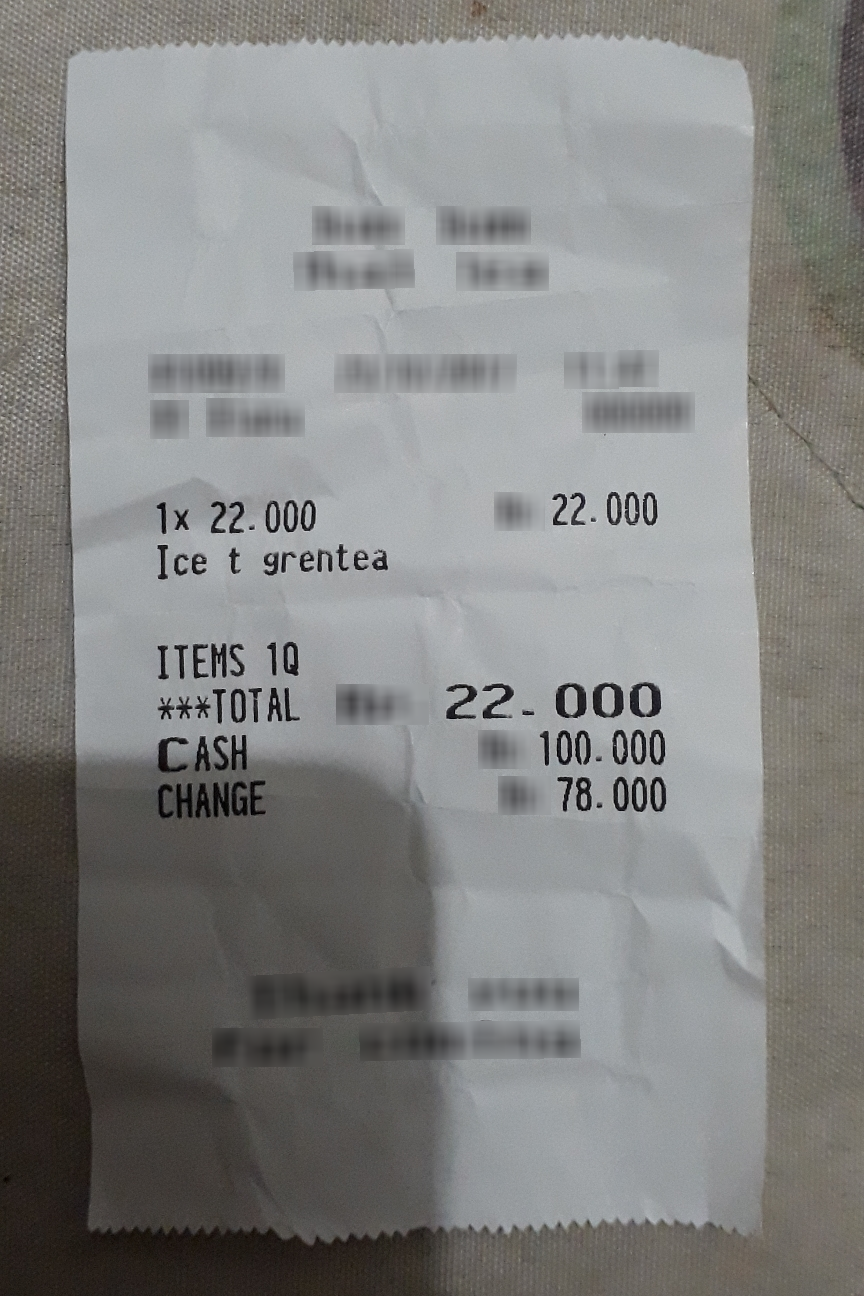
Extraction:
receipt: line_items: name: Ice t grentea
price: 22.000
qty: 1x
total: 22.000